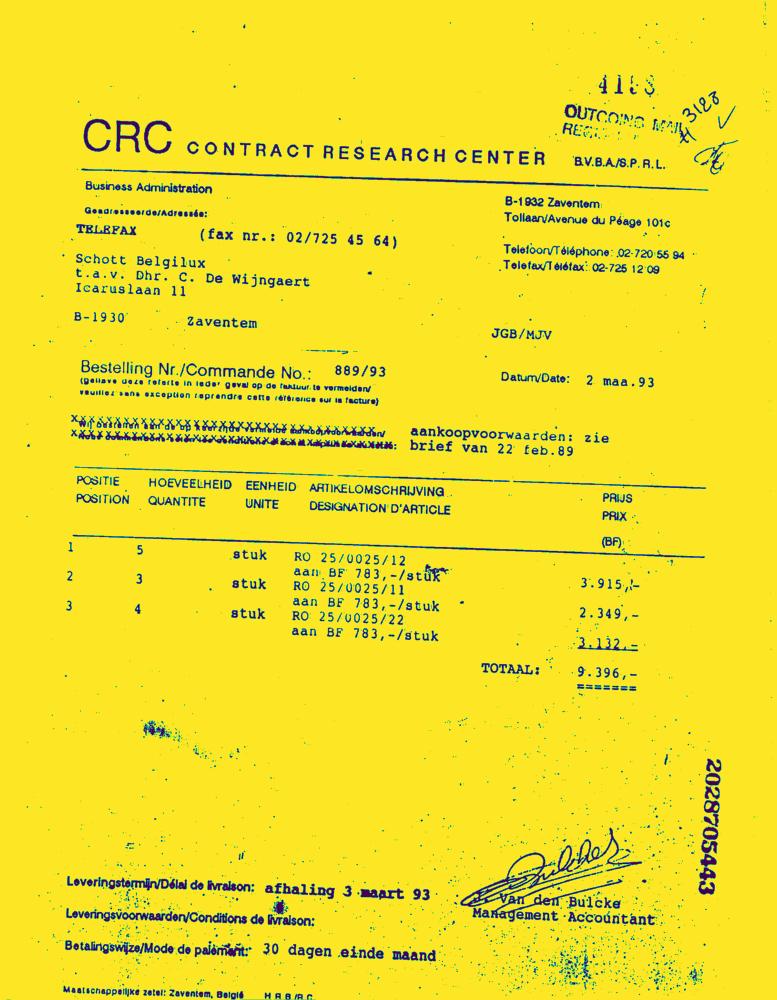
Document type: Invoice-Doc